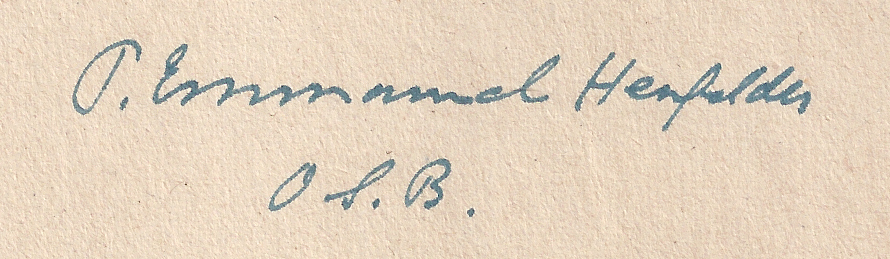
Signature of: emmanuel maria heufelder